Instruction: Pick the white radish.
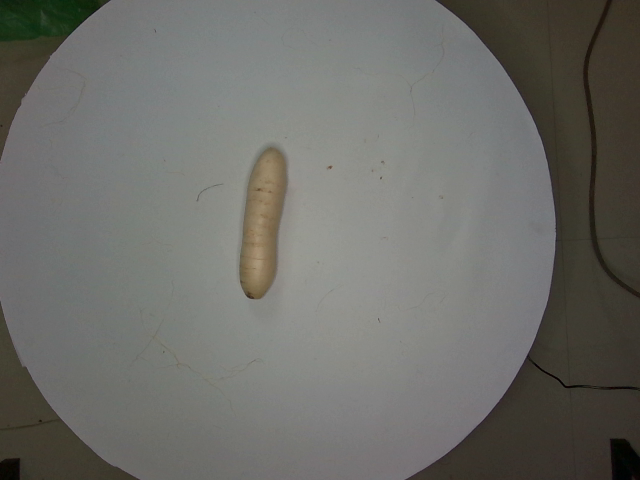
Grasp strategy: vertical